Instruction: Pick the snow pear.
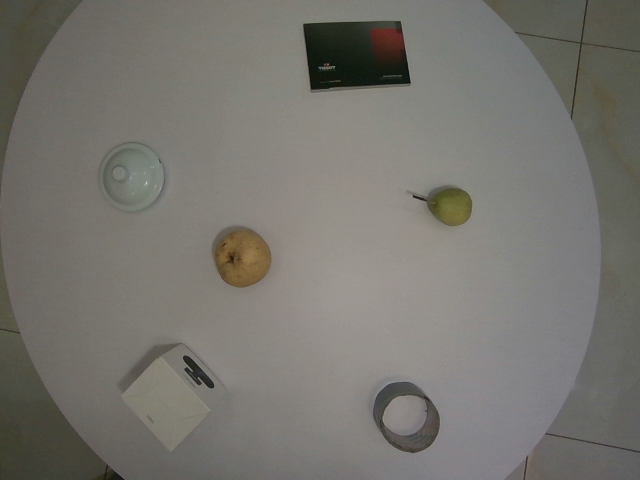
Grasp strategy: vertical